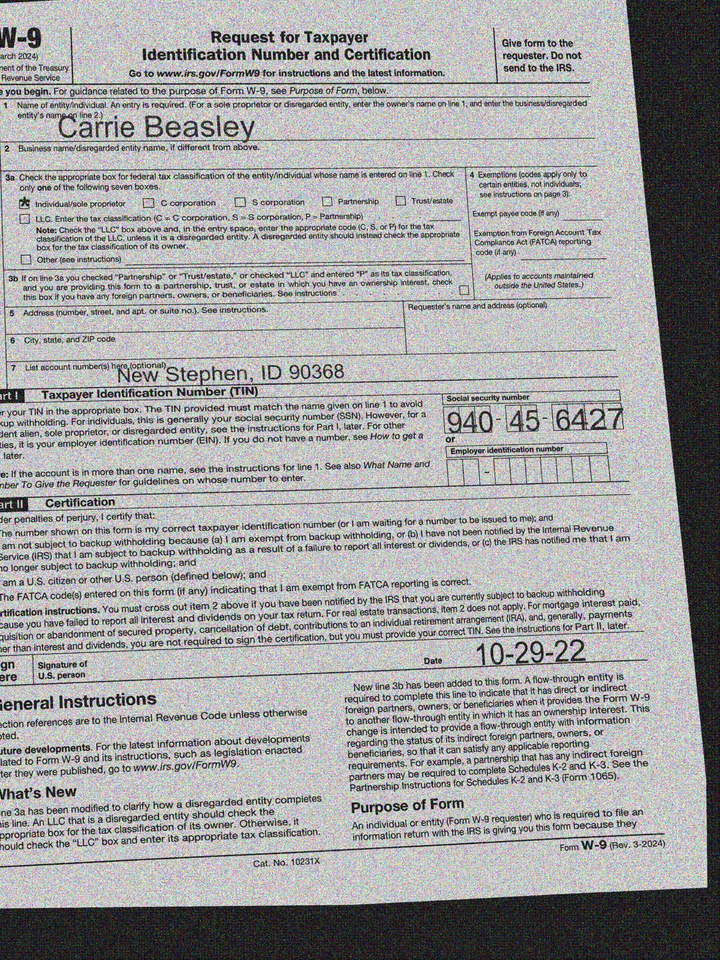
adr2: New Stephen, ID 90368
cbx: yes
ssn: 940456427
enm: Carrie Beasley
sdt: 10-29-22